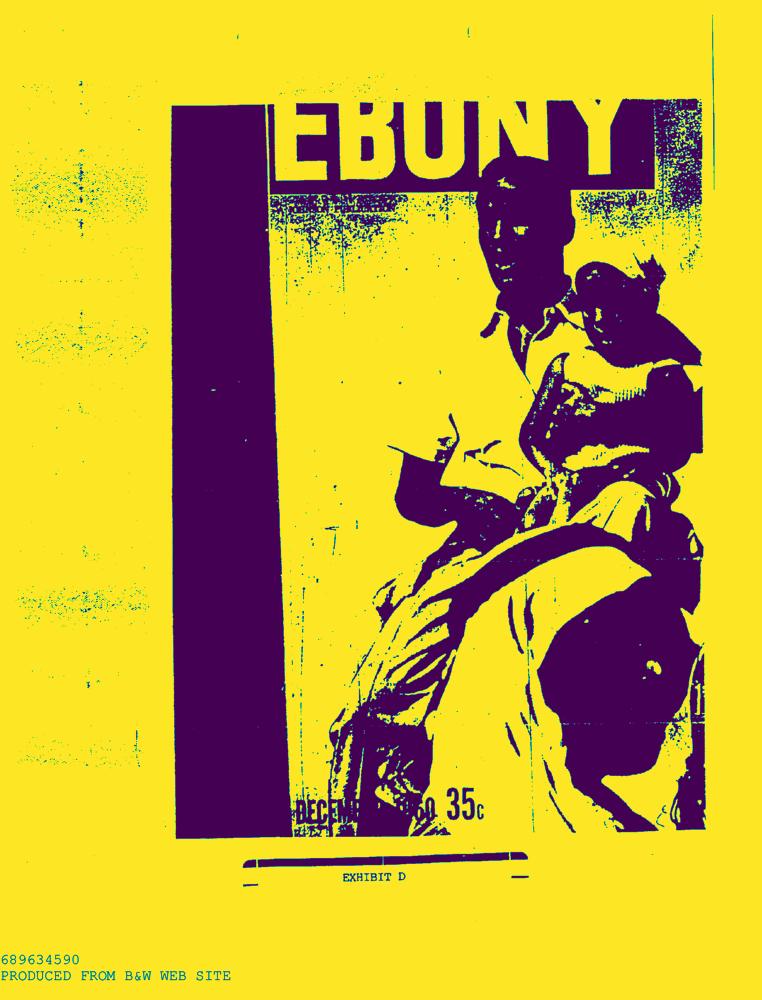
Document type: AD